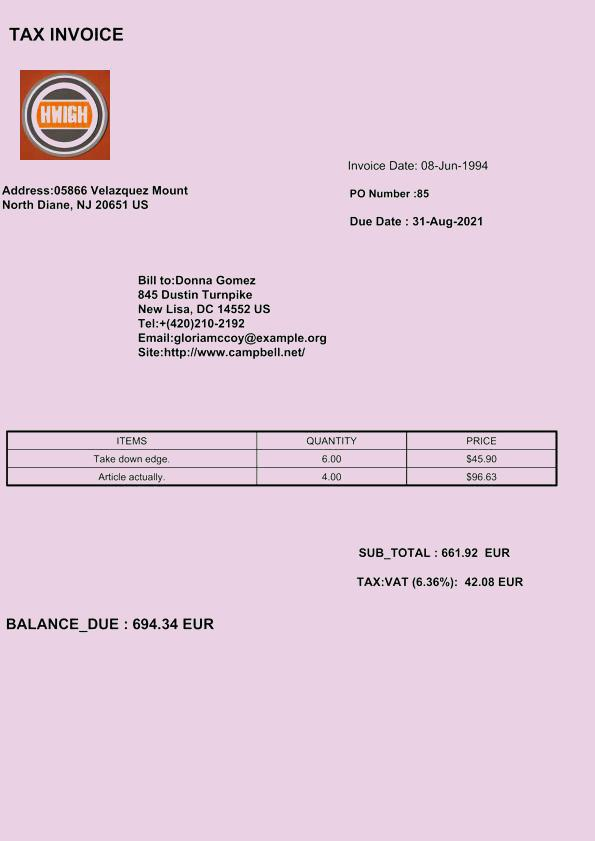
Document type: Invoice